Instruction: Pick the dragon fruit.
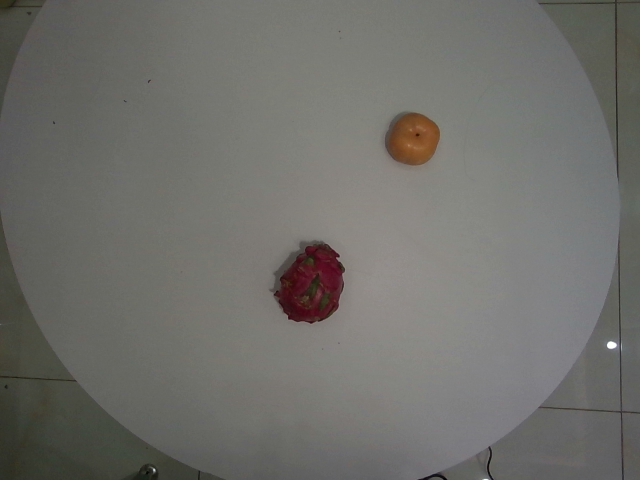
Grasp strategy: vertical